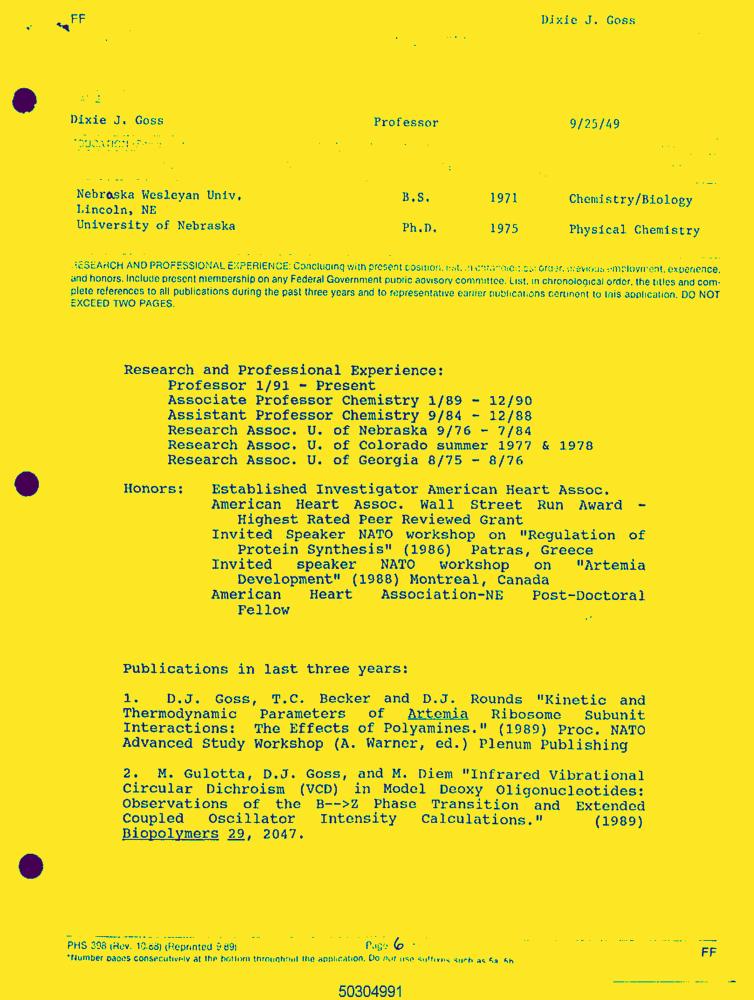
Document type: Resume-Doc